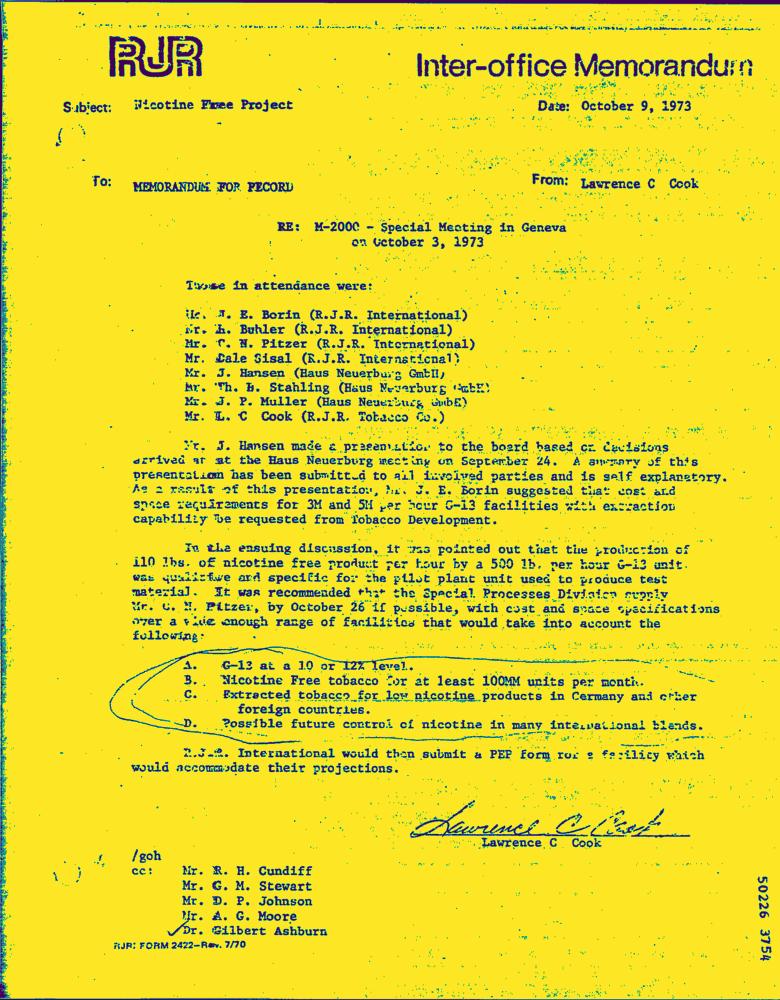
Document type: Letter-Doc